Question: What might the diagnosis be?
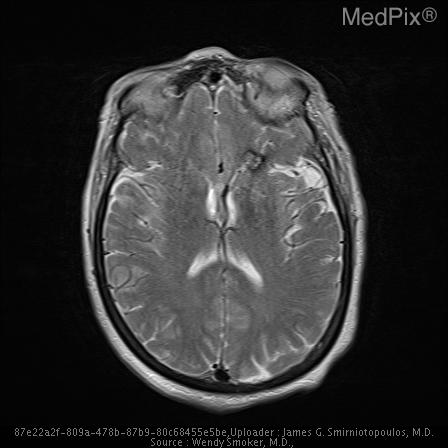
Answer: The possible diagnosis includes 1.	IPH (intra-parenchymal hemorrhage)
2.	Other vascular lesions such as AVM, AVF, or aneurysm.
3.	Hypercellular neoplasm, either primary or metastatic..